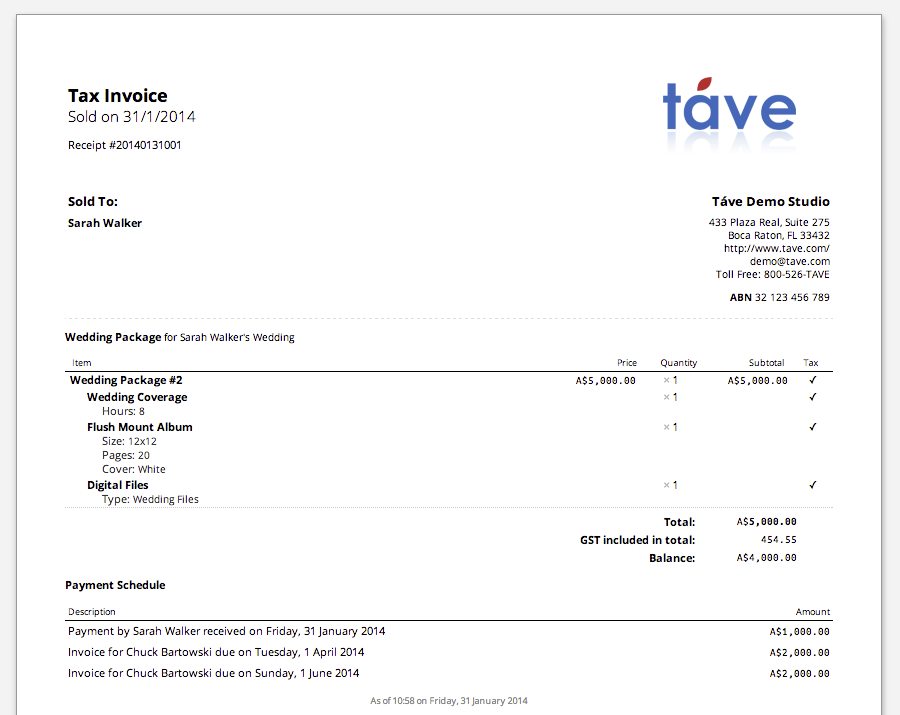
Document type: Invoice